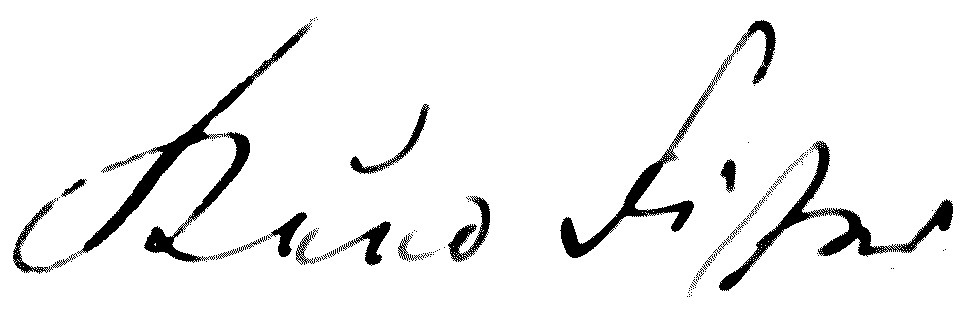
Signature of: kuno fischer